Question: What is the main concern?
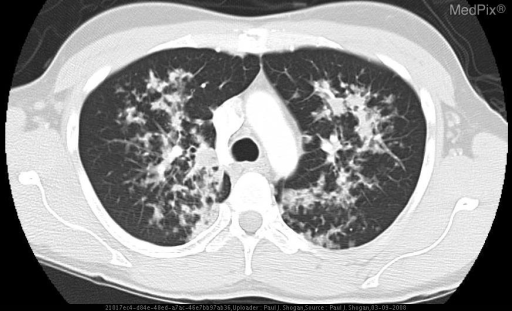
Answer: The findings suggest Chest Radiography: Biapical air space opacities are noted with stranding toward the hila.  No pleural effusions or adenopathy is evident.

Contrast Enhanced CT: Both patchy and confluent air space opacities are evident in a central bilateral upper lobe distribution, with sparing of the lower lung zones.  No significant adenopathy is noted.. Contrast enhanced axial CT image with lung windowing and leveling, demonstrates both patchy and confluent air space opacities, in a central bilateral upper lobe distribution.. The patient might have a history of 39 year old male who is HIV positive, with a CD4 count of 71 cells/mm3, and complaint of dyspnea on exertion..